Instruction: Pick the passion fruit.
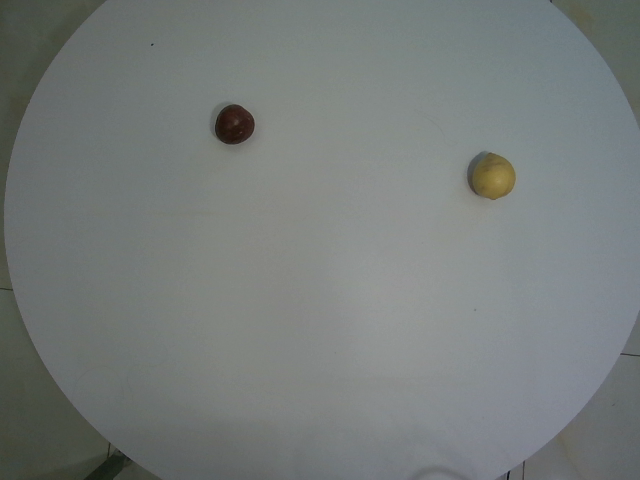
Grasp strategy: vertical